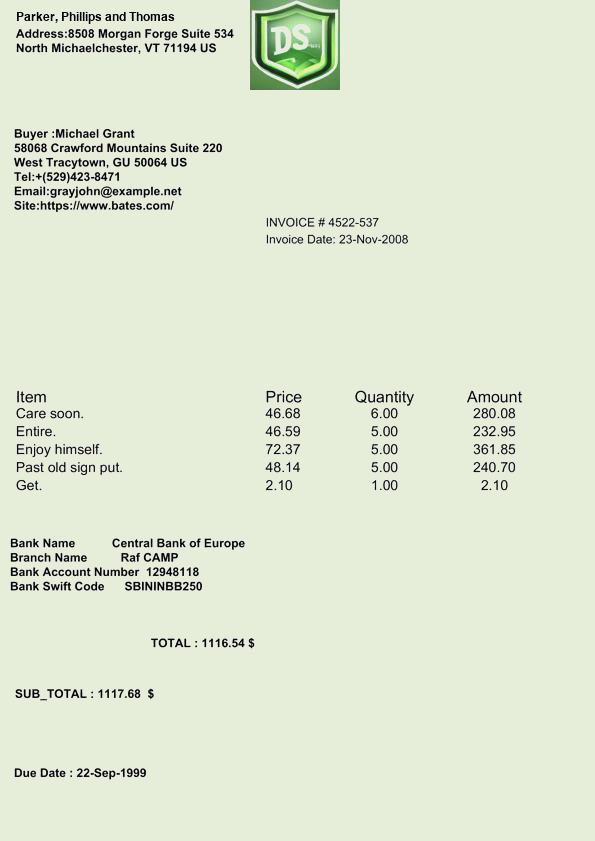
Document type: Invoice